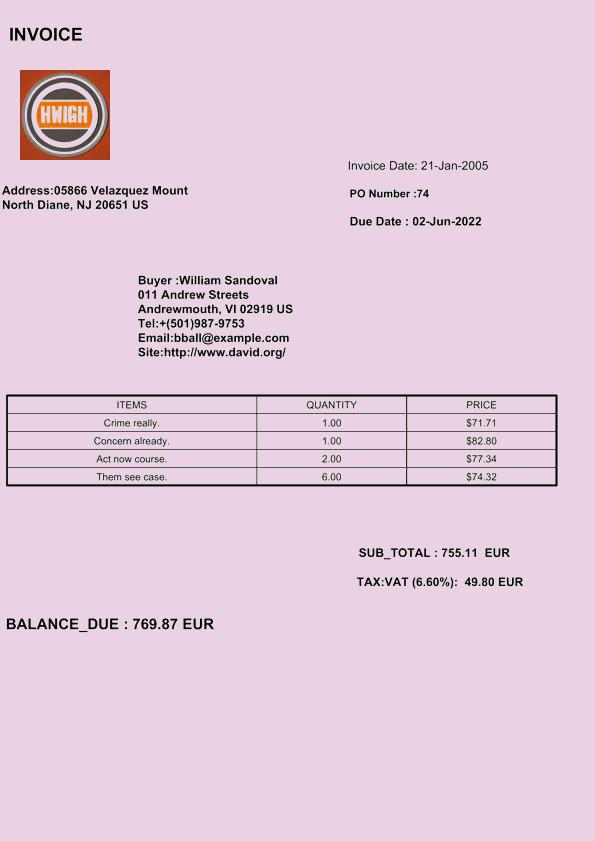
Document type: Invoice